Question: Which state is mentioned in the document?
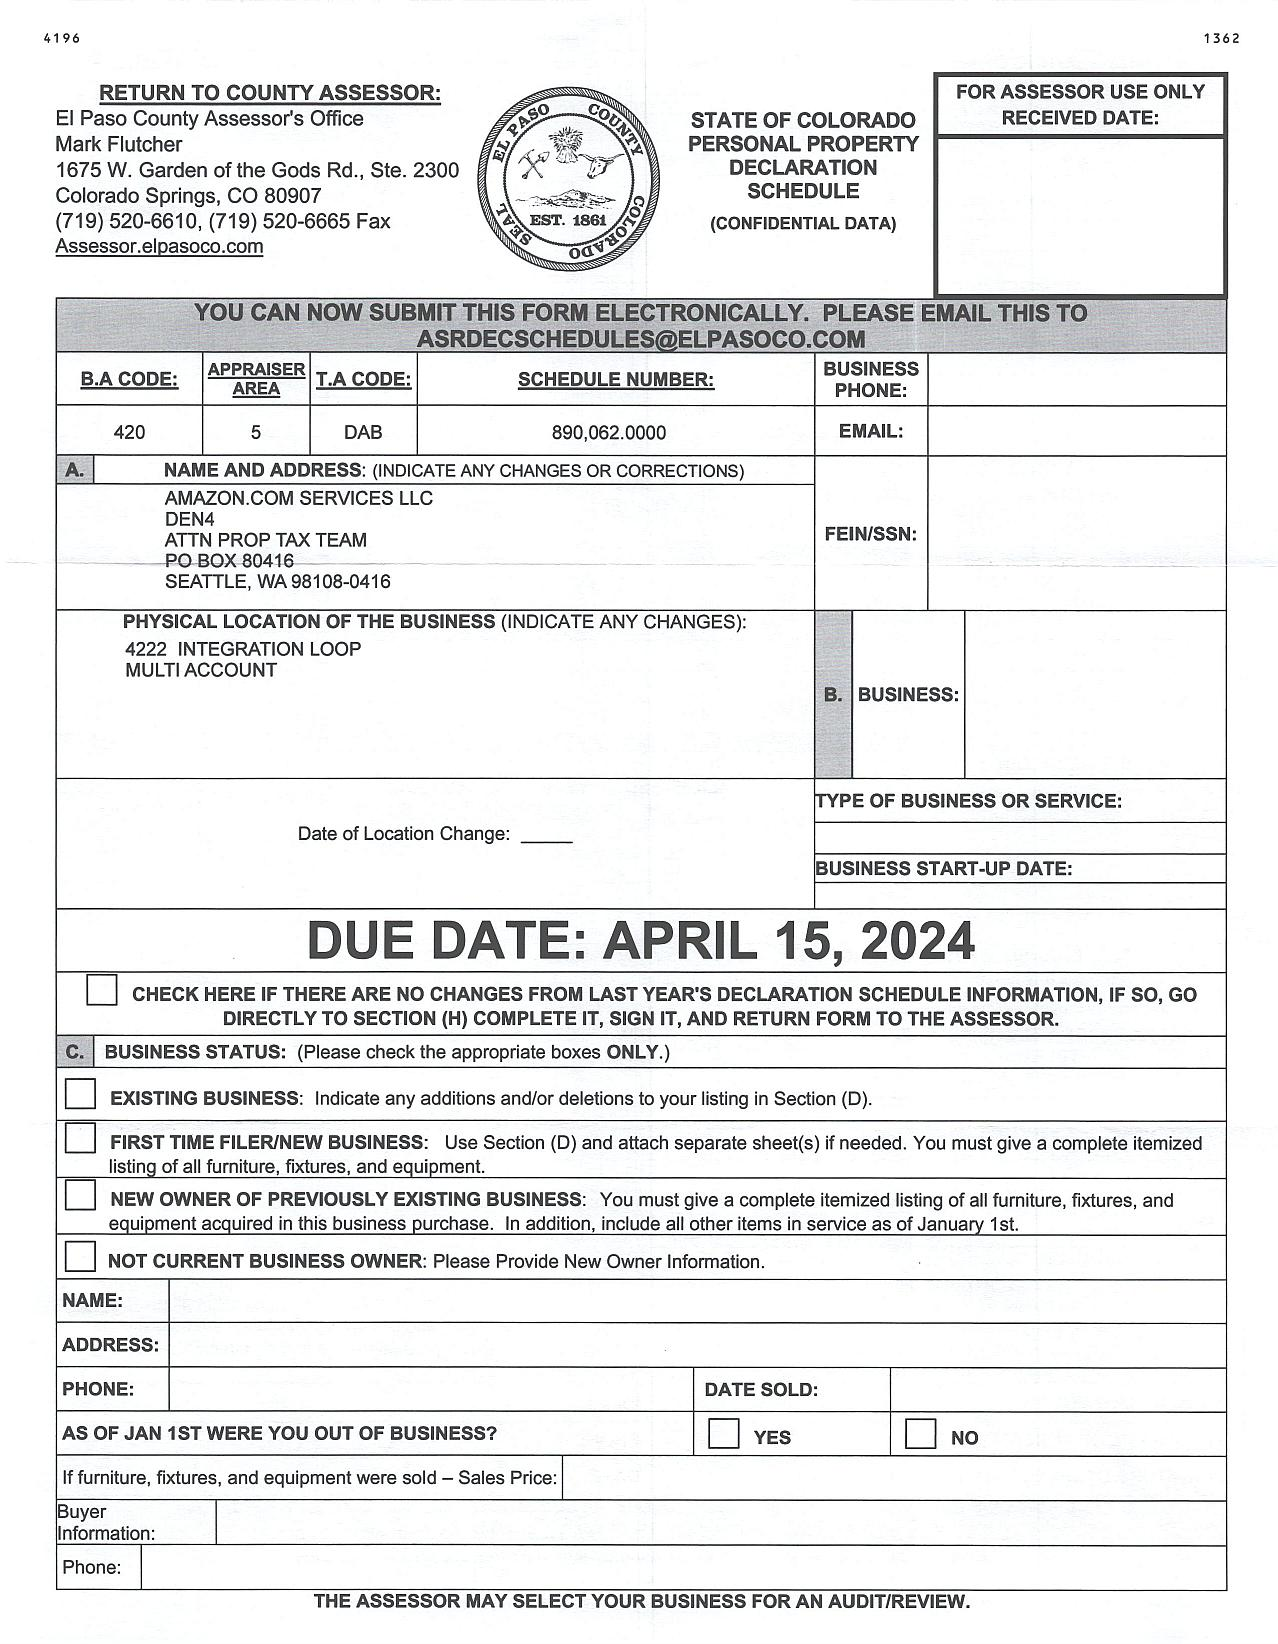
Answer: "Colorado"